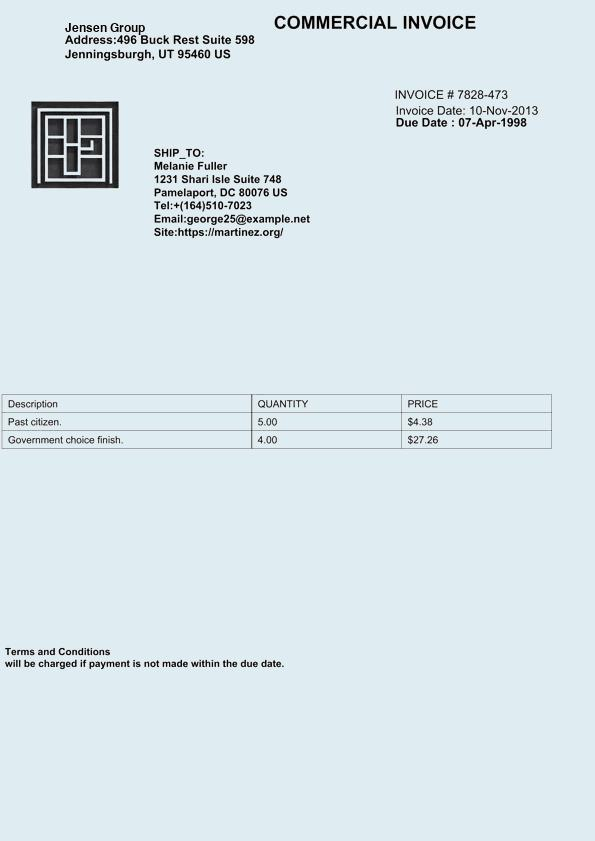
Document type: Invoice